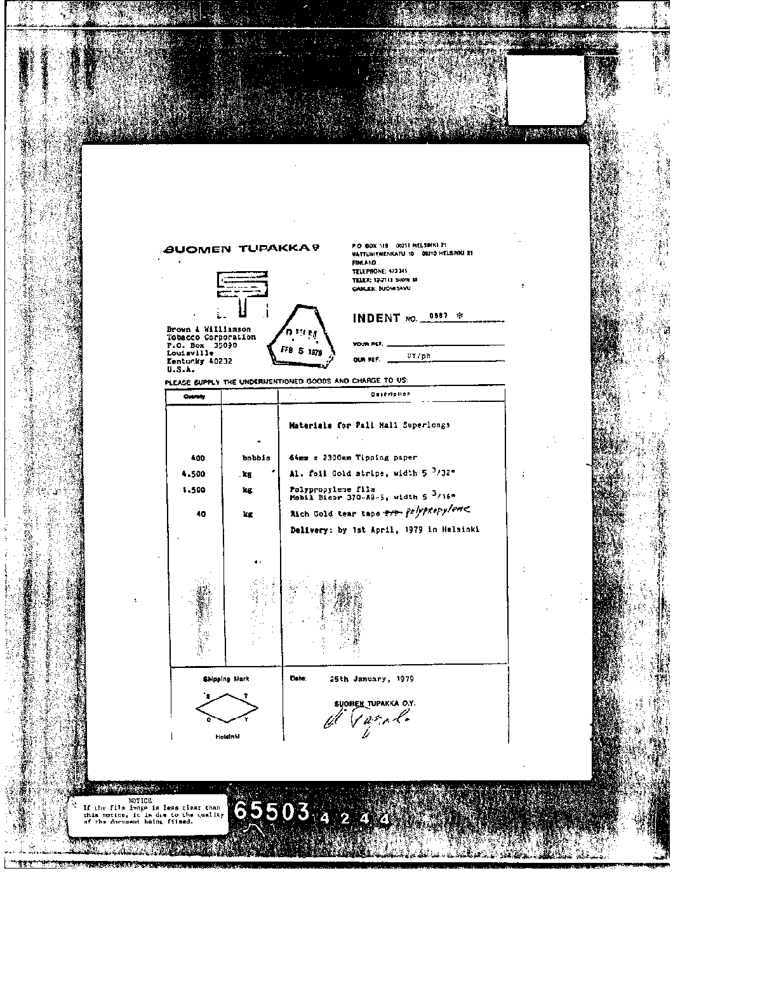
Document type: Invoice